Question: Talk about the condition:
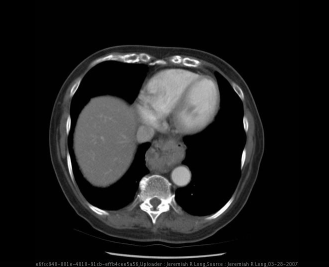
Answer: The disease is discussed as: In the United States and Canada, a large proportion of adults undergoing upper gastrointestinal barium radiographs are found to have a small hiatal hernia. About 90% to 95% of hiatal hernias found by radiograph are sliding hernias, and the rest are paraesophageal or mixed.  Most sliding hiatal hernias are small and of little clinical significance. Patients with symptomatic paraesophageal hernias are most often middle-aged to elderly.  Many patients with small, simple sliding hiatal hernias are asymptomatic. The main clinical significance of the sliding hiatal hernia is its contribution to gastroesophageal reflux . In addition to heartburn and regurgitation, patients with large sliding hiatal hernias may complain of dysphagia or discomfort in the chest or upper abdomen. In a prospective, population-based study the risk of iron-deficiency anemia was found to be increased  in adults with hiatal hernia. On chest radiograph a hiatal hernia may be noted as a soft tissue density in the retrocardiac area. Hiatal hernias are most often diagnosed on upper gastrointestinal barium radiographic studies. At endoscopy the gastroesophageal junction is noted to be proximal to the impression of the diaphragm. [1]

Patients with paraesophageal and mixed hiatal hernias are rarely completely asymptomatic if closely questioned. About half of patients with paraesophageal hernias have gastroesophageal reflux. Other symptoms include dysphagia, chest pain, vague postprandial discomfort, and shortness of breath. A substantial number of patients have chronic gastrointestinal blood loss. If the hernia is complicated by gastric volvulus, acute abdominal pain and retching will occur, often progressing rapidly to a surgical emergency. A paraesophageal or mixed hiatal hernia may be seen on chest radiograph as an abnormal soft tissue density (often with a gas bubble) in the mediastinum. Upper gastrointestinal radiograph is the best diagnostic study. [1]

Hiatal hernias are occasionally complicated by volvulus. The stomach is normally fixed in position by ligamentous attachments to the duodenum, spleen, liver, and diaphragm. Laxity of these ligaments, elevation of the left hemidiaphragm, adhesions, gastric tumor, or masses in adjacent organs may predispose to volvulus. In about one third of cases the volvulus occurs below the diaphragm. In the other two thirds of cases volvulus occurs above the diaphragm in association with a diaphragmatic hernia. Sliding hiatal hernias are not associated with gastric volvulus.  Gastric volvulus may be mesenteroaxial or organoaxial. In about 60% of cases gastric volvulus is organoaxial: the stomach twists along its long axis. This axis usually passes through the gastroesophageal and gastropyloric junctions. The antrum rotates anteriorly and superiorly, the fundus posteriorly and inferiorly, twisting the greater curvature at some point along its length. This type of volvulus is commonly associated with a diaphragmatic hernia. Organoaxial volvulus is usually an acute event. Vascular compromise and gastric infarction may occur. The other major type of gastric volvulus is mesenteroaxial, in which the stomach folds on its short axis running across from the lesser curvature to the greater curvature, and the antrum twists anteriorly and superiorly. [1]

Simple sliding hiatal hernias do not require treatment. Patients with symptomatic giant sliding hiatal hernias, paraesophageal, and mixed hernias should be offered surgery. Many experts suggest that surgery should be offered to patients with asymptomatic paraesophageal hernias, because about 30% of these patients will develop complications if left untreated. Many surgeons routinely perform a fundoplication on all repairs, both to prevent postoperative reflux esophagitis and to fix the stomach in the abdomen. Less commonly a gastrostomy is used to fix the stomach in position. Patients with sliding hiatal or paraesophageal hernias may have shortening of the esophagus. This makes it difficult to restore the gastroesophageal junction below the diaphragm without tension. In such cases an extra length of neoesophagus can be constructed from the proximal stomach (Colles-Nissen procedure). Paraesophageal and mixed hernias can be repaired through the chest or abdomen, with open or laparoscopic techniques. Compared with open repair, laparoscopic repair is associated with less blood loss, fewer overall complications, shorter hospital stay, and quicker return to normal activities. Long-term results are probably equal with either approach. Potential surgical complications include esophageal and gastric perforation, pneumothorax, and liver laceration. Potential long-term complications may include dysphagia if the wrap is too tight or gastroesophageal reflux if the fundoplication breaks down or migrates into the chest. Recurrence rates are about 10 [1]

1. Feldman: Sleisenger & Fordtran's Gastrointestinal and Liver Disease, 7th ed., Copyright © 2002 Elsevier: MD Consult Online Core Collection Textbook: pp 369-374